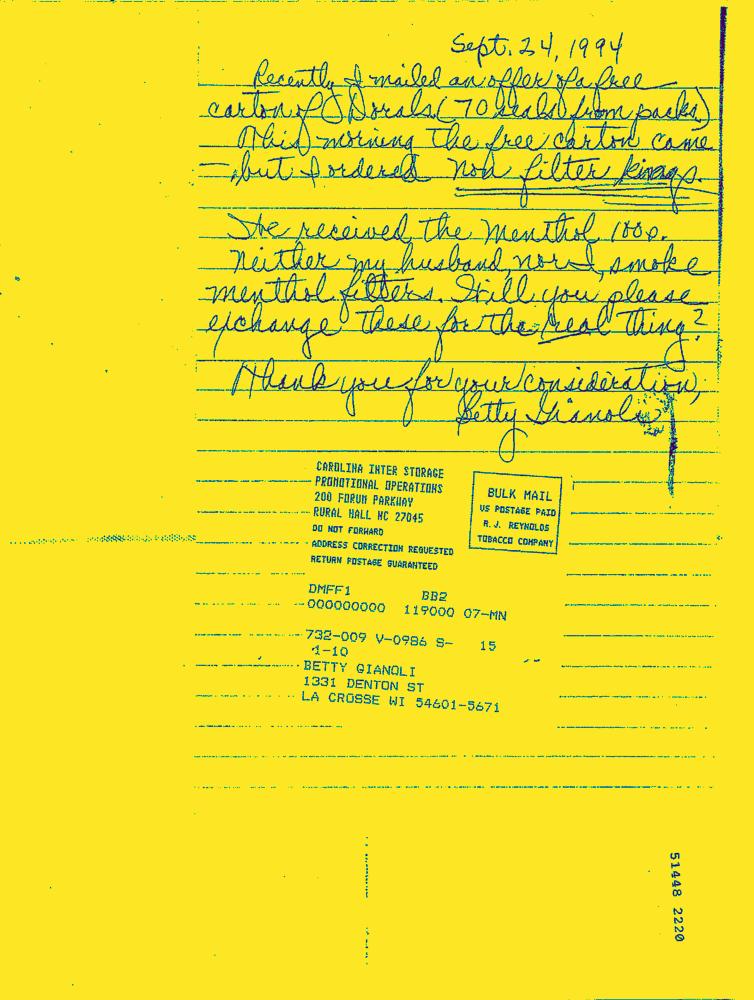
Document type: Hand-Written